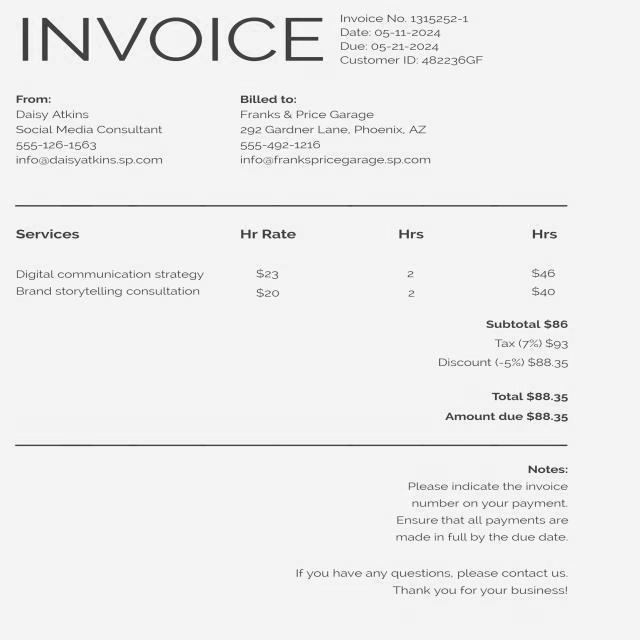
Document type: Invoice